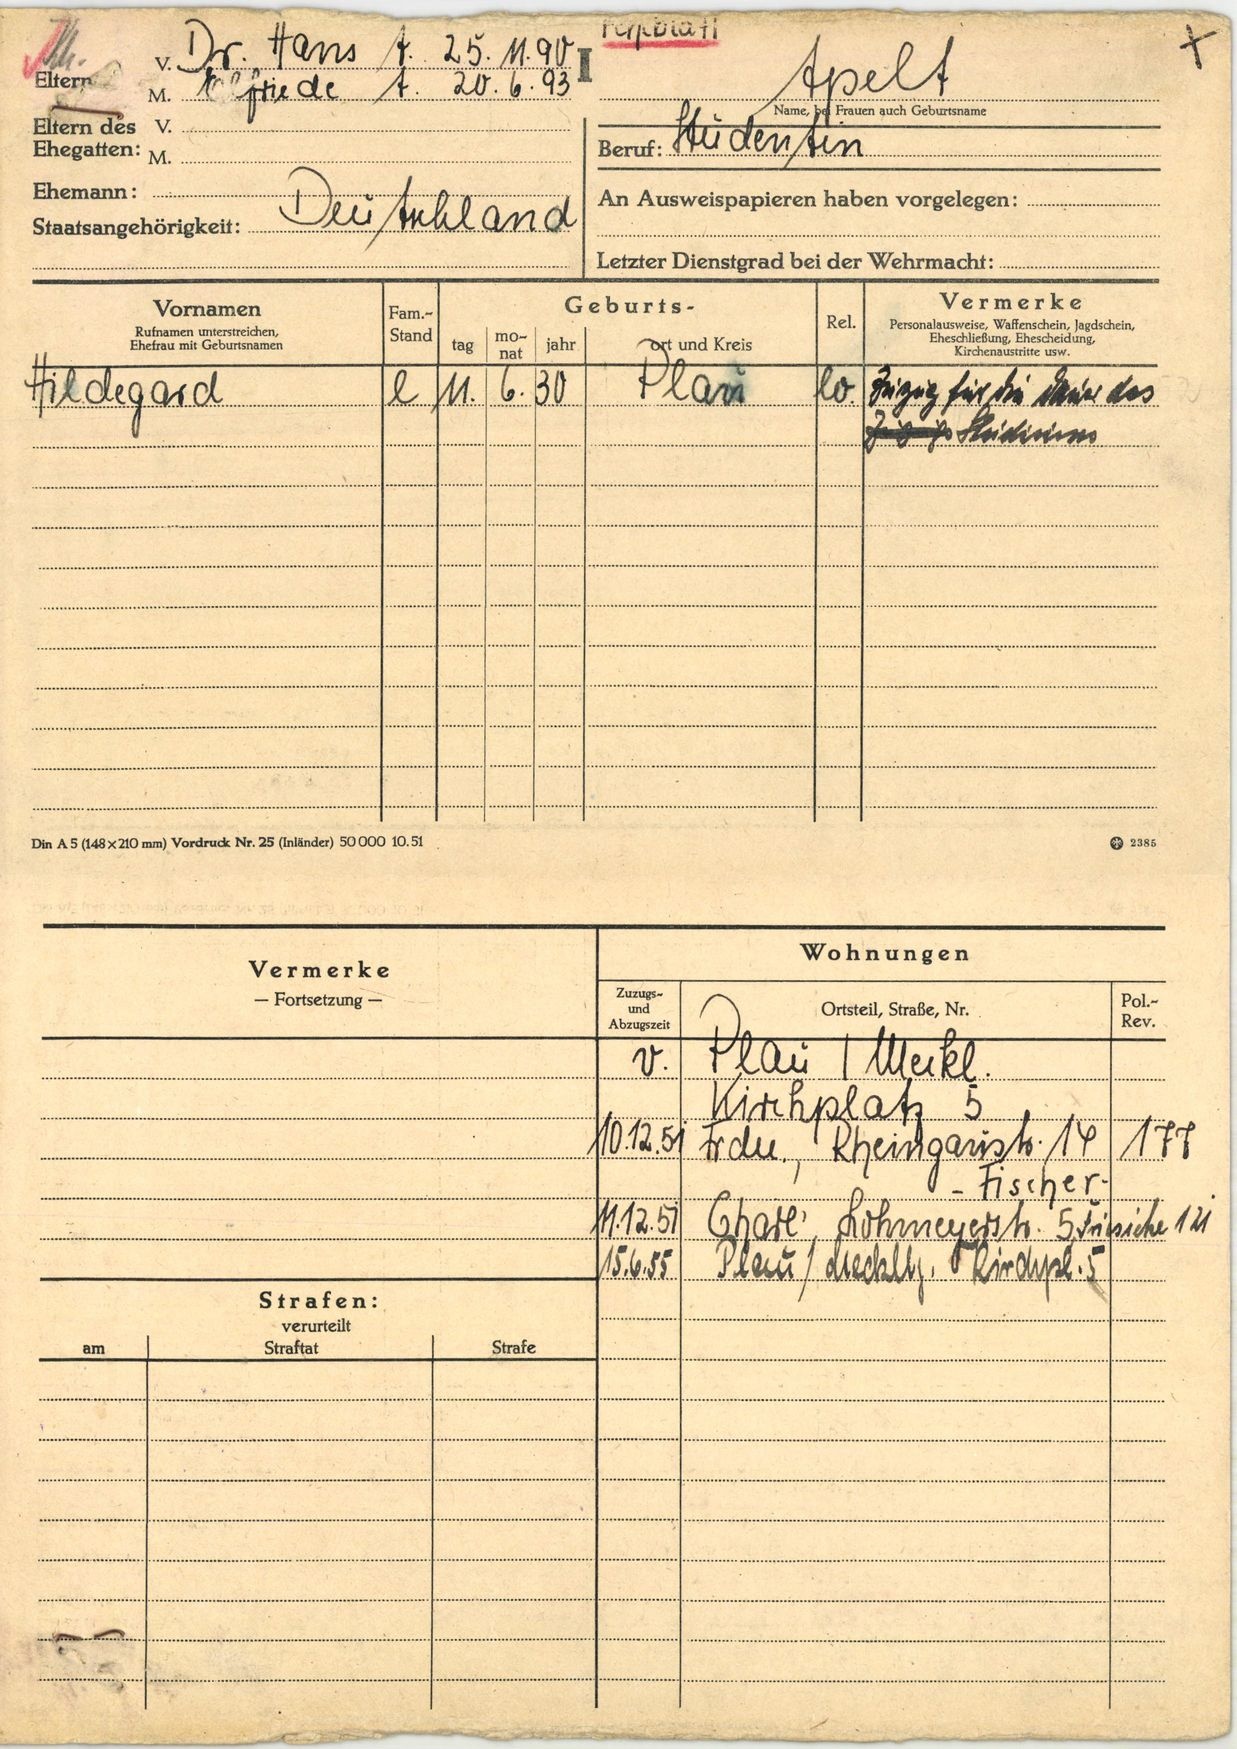
Apelt